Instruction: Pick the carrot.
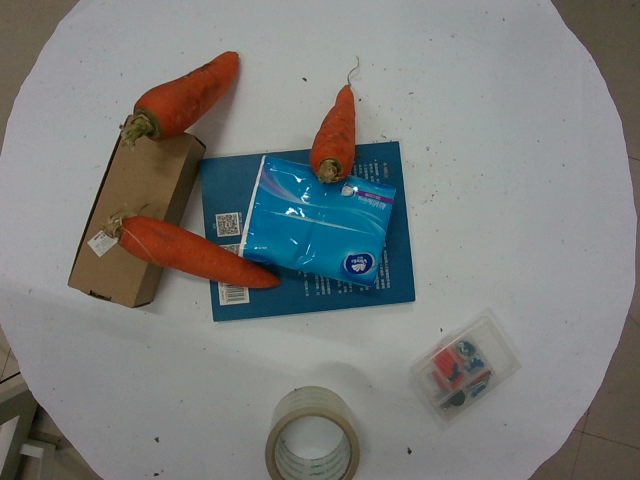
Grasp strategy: vertical